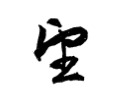
Signature of: saionji kinmochi